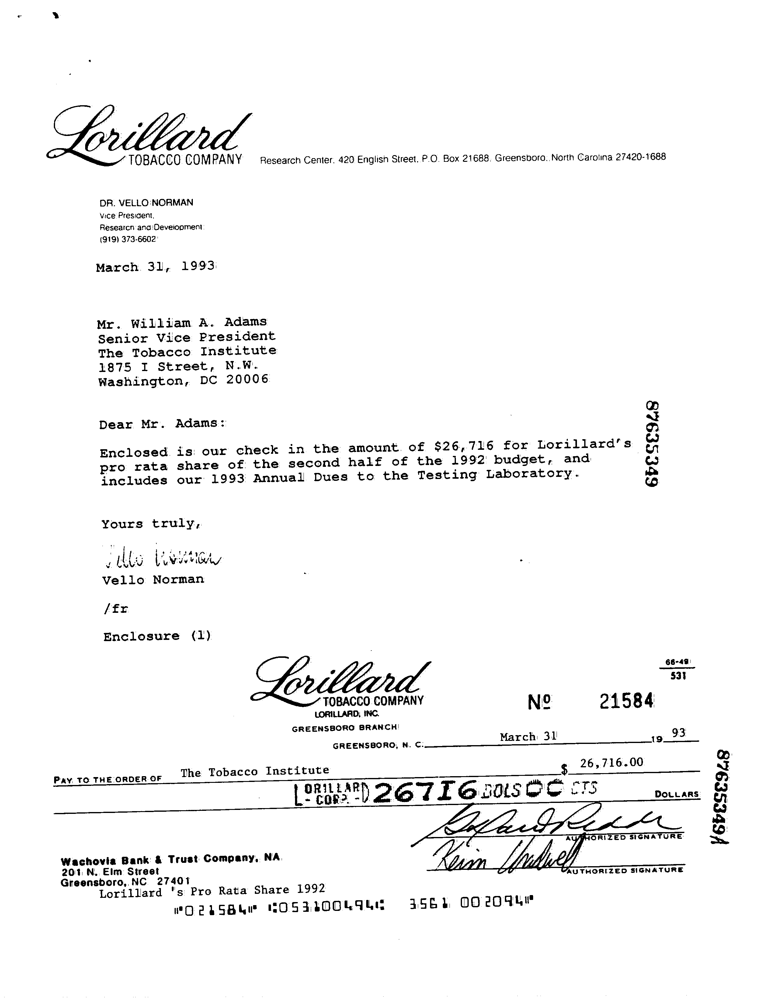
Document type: Invoice